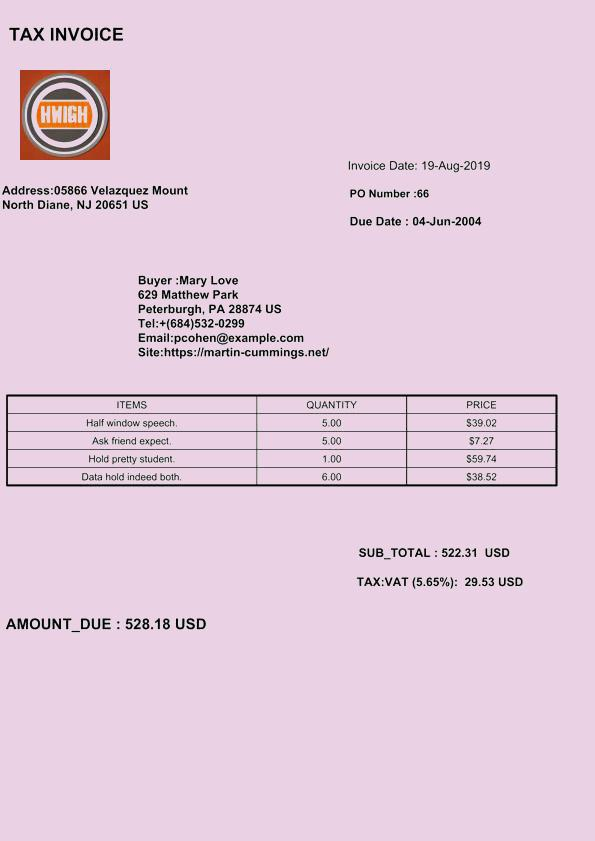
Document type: Invoice